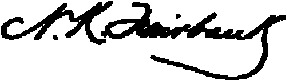
Signature of: n k fairbank